Question: Which state is mentioned in the document?
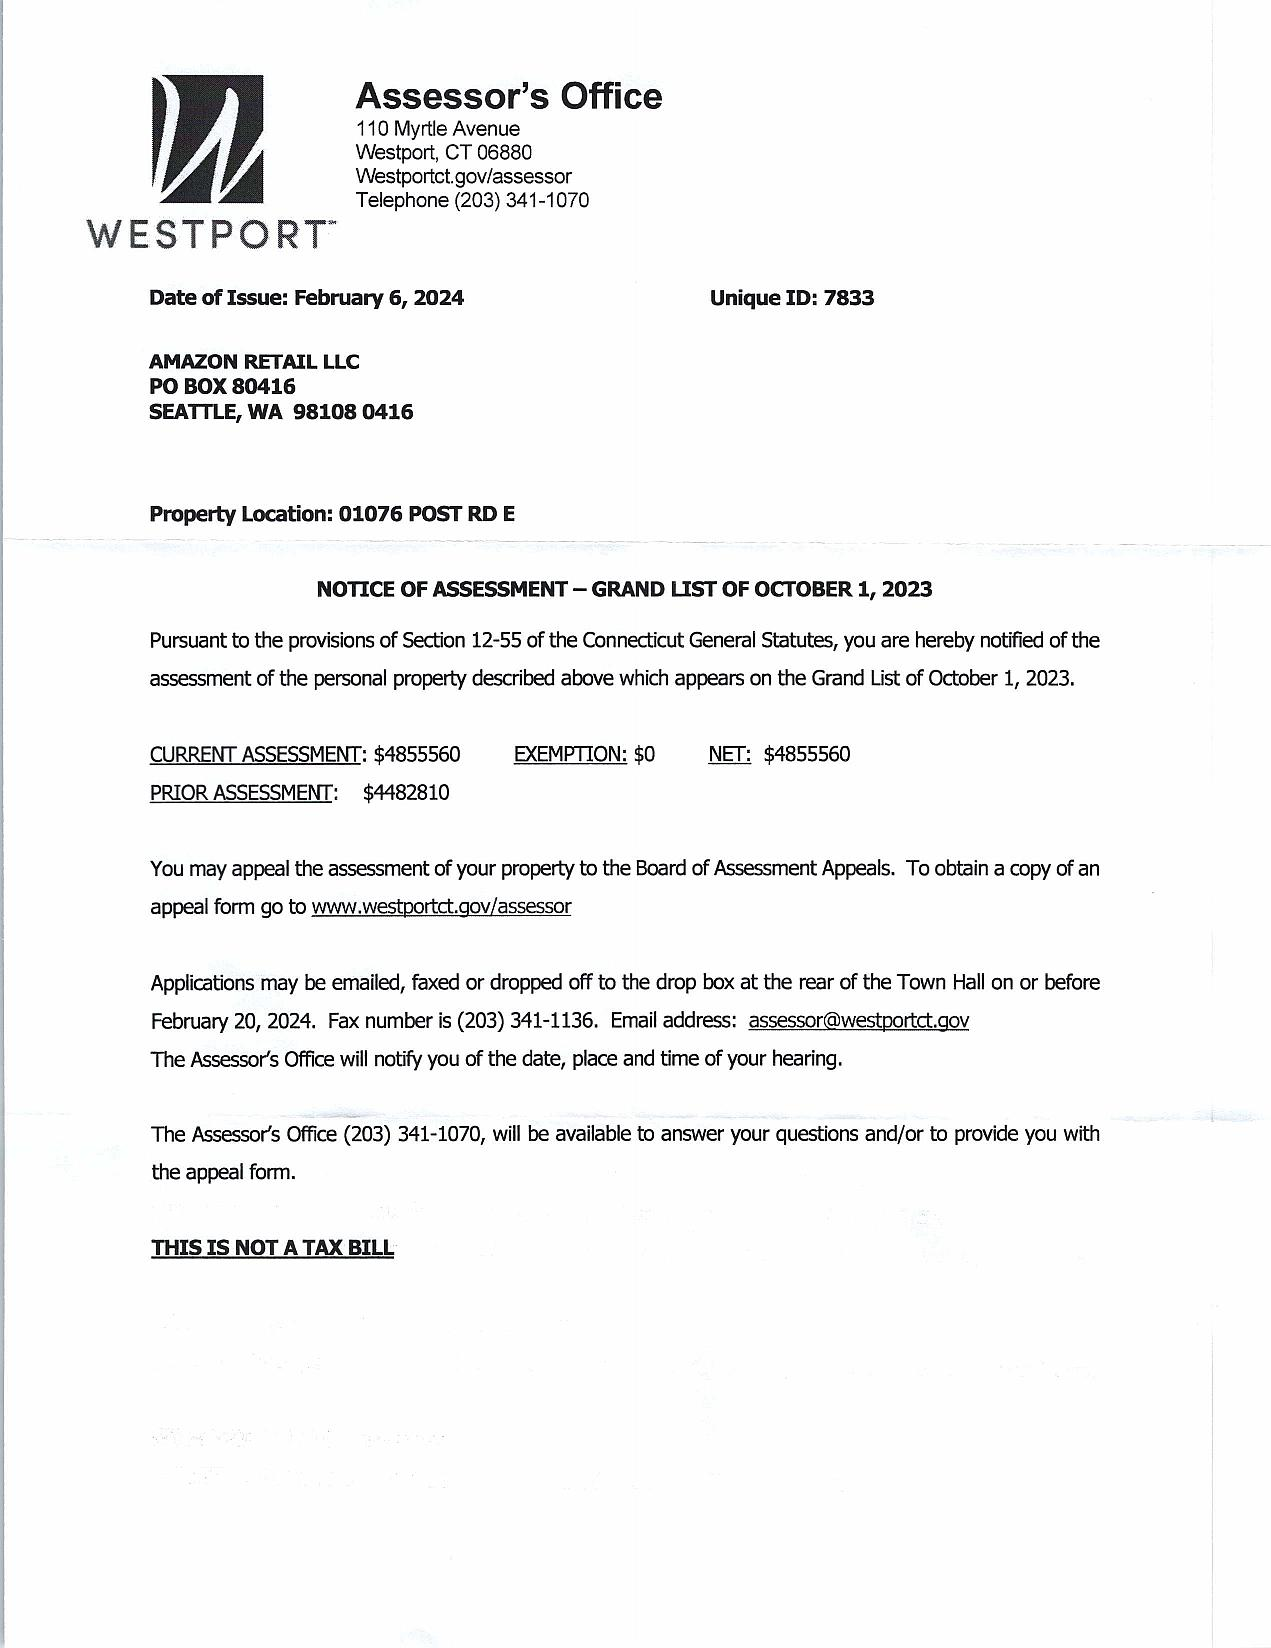
Answer: "CT"